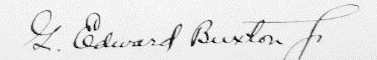
Signature of: g edward buxton jr